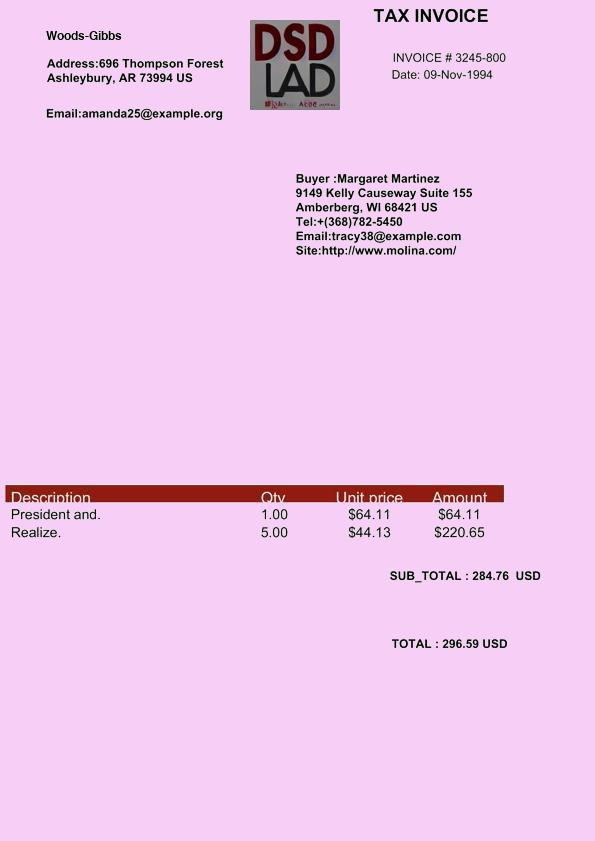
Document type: Invoice